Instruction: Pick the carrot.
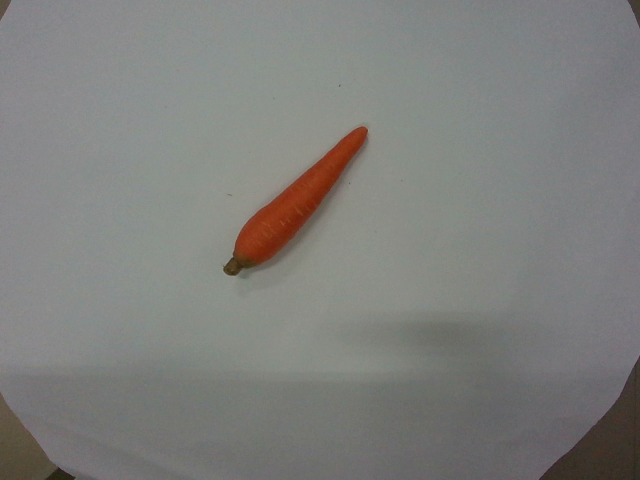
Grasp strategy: vertical